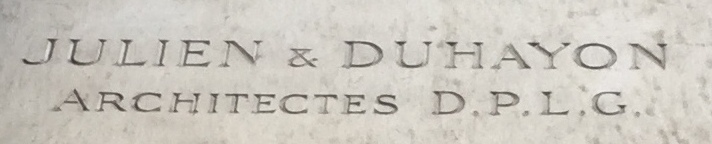
Signature of: louis duhayon